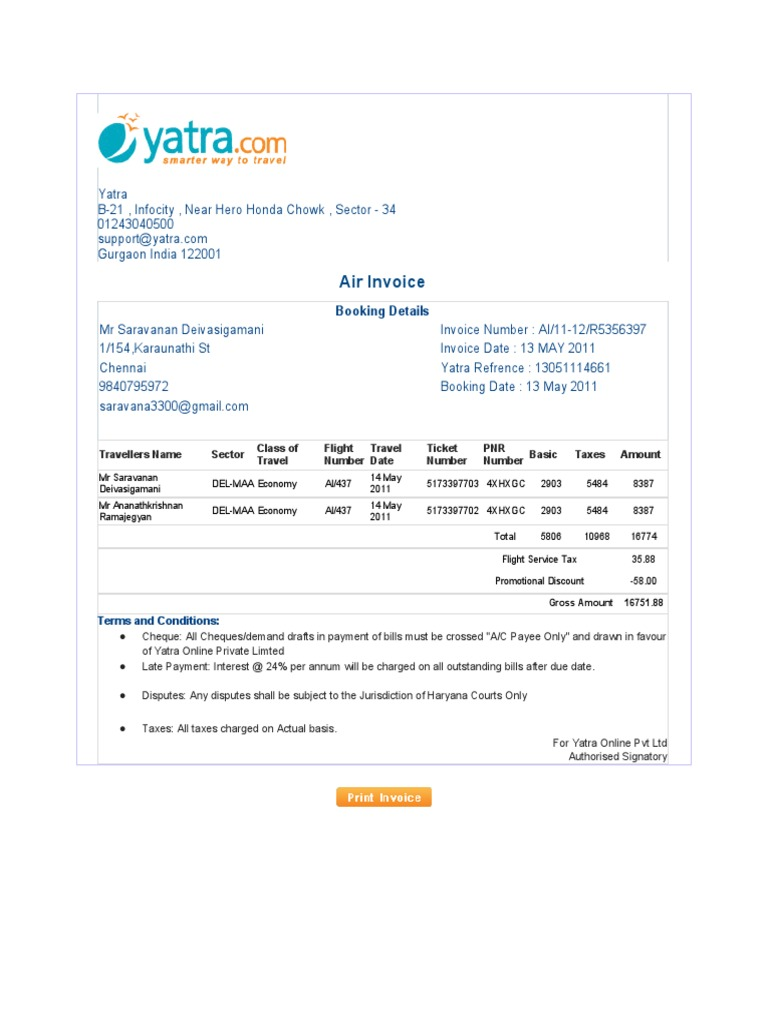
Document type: Invoice